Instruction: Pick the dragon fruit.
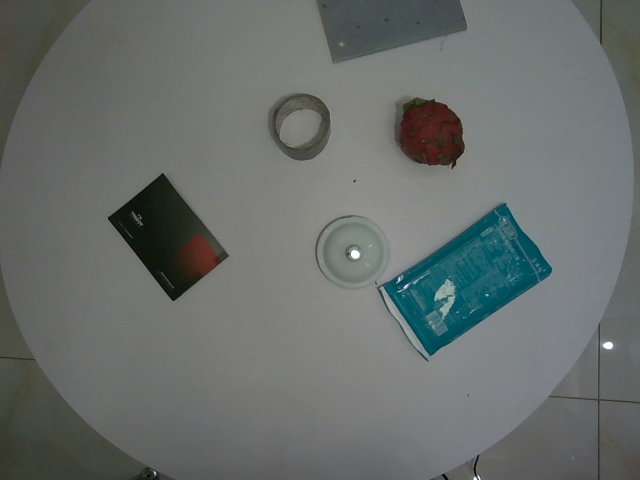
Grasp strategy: vertical